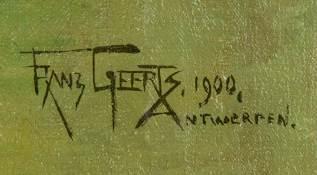
Signature of: frans geerts